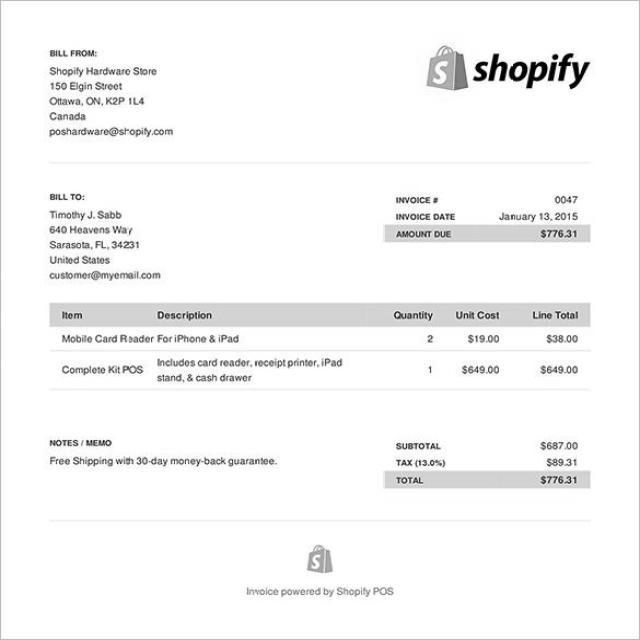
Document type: Invoice